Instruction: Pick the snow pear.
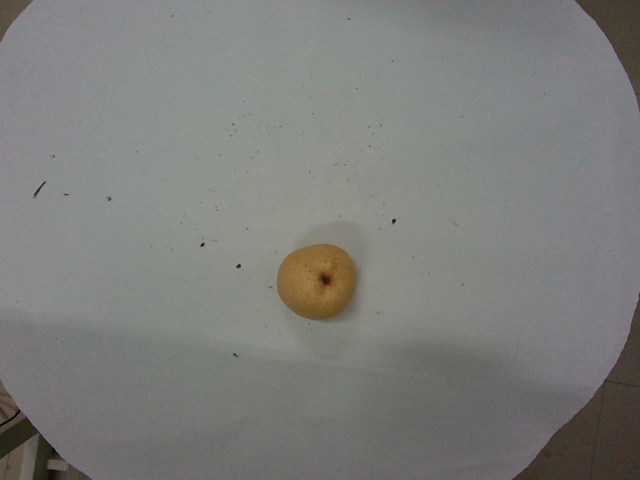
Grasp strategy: vertical